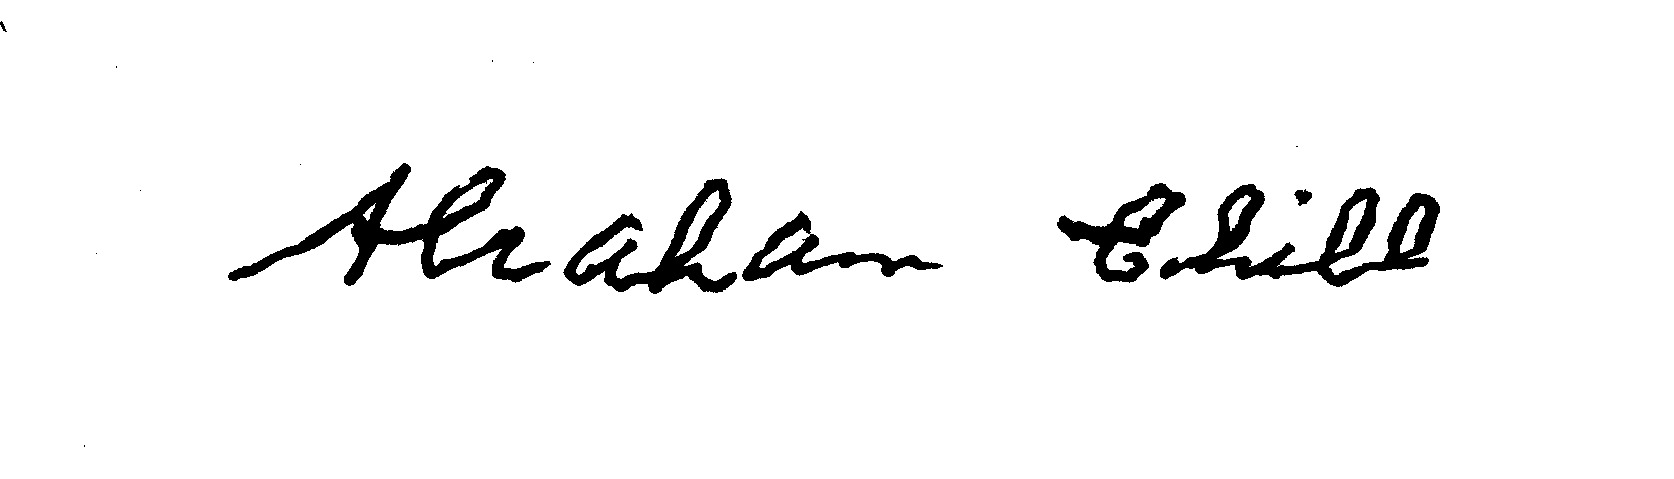
Signature of: abraham chill